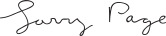
Signature of: larry page